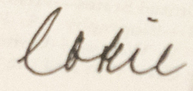
Signature of: cokie roberts